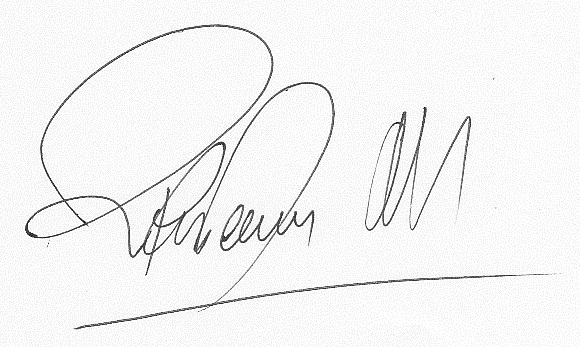
Signature of: raúl peralta moris